Question: What type of tax is indicated in the document, personal property or real estate?
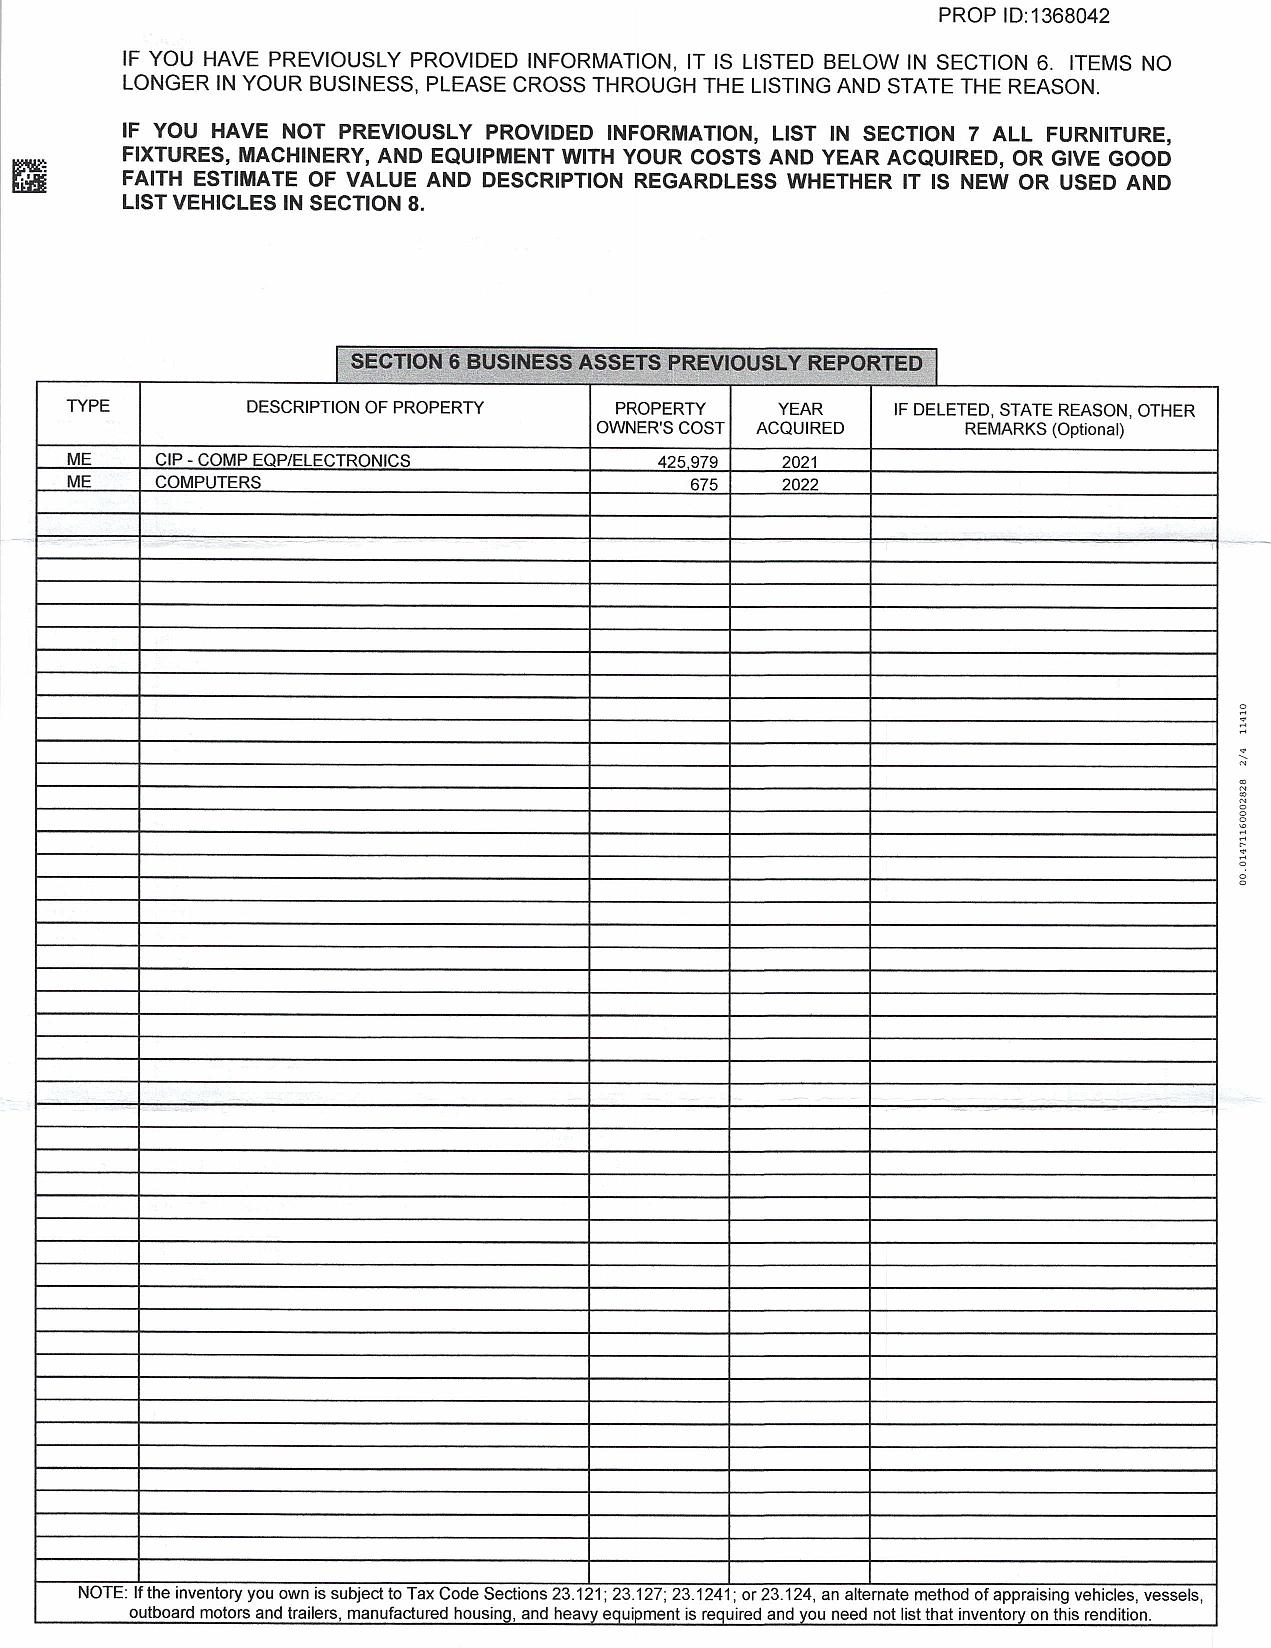
Answer: "Personal Property Tax"